Question: How is the history relevant to the case?
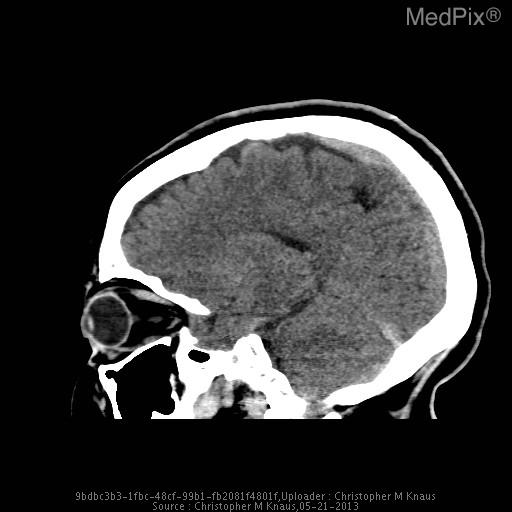
Answer: The patient's history of 17 yo girl presents with left sided facial weakness and numbness and the worst headache of her life that is rated 10/10.  The headache has been progressive for about 24 hours.  She has a history of migraine, but the patient states that her current headache does not feel like her typical migraine headache. is key in understanding the case.